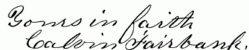
Signature of: calvin fairbank